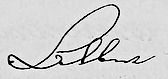
Signature of: albert i of saxony